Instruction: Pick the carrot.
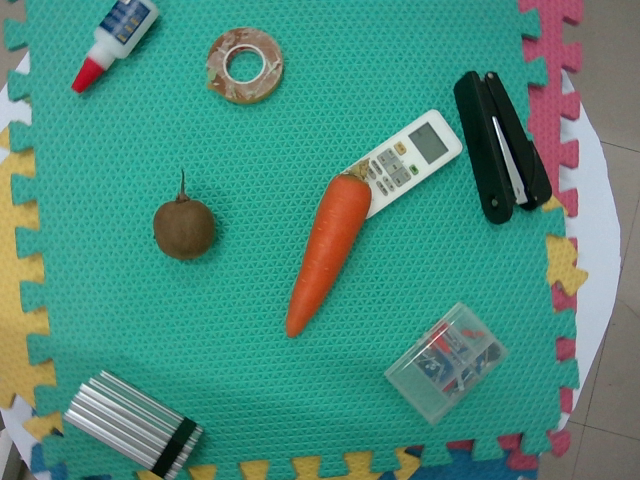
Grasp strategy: vertical